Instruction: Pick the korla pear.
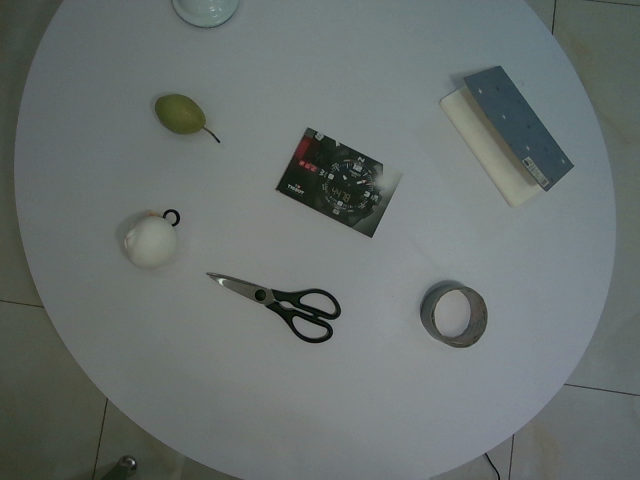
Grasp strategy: vertical